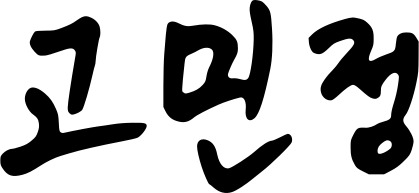
Signature of: ko min jung